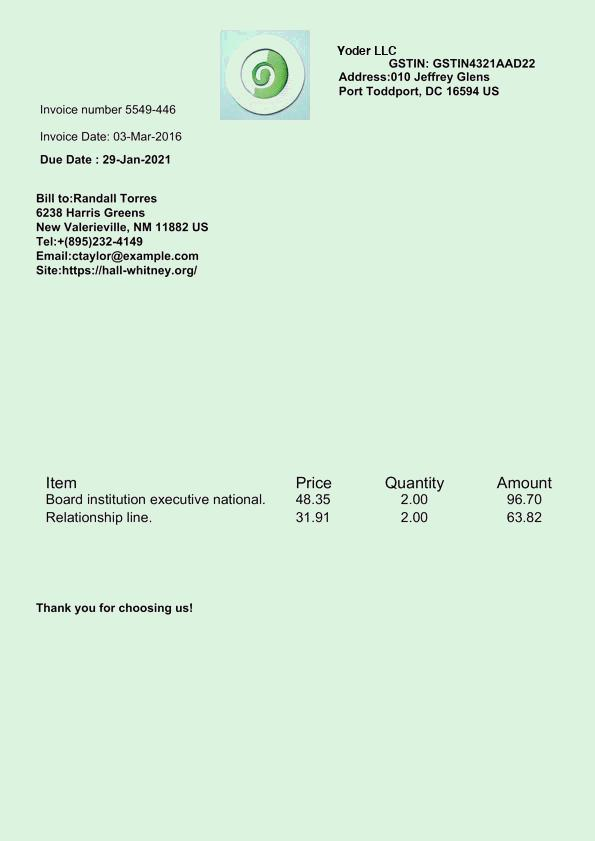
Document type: Invoice